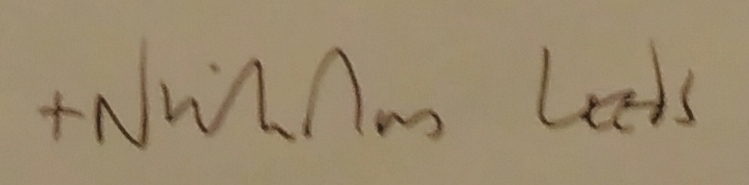
Signature of: nick baines